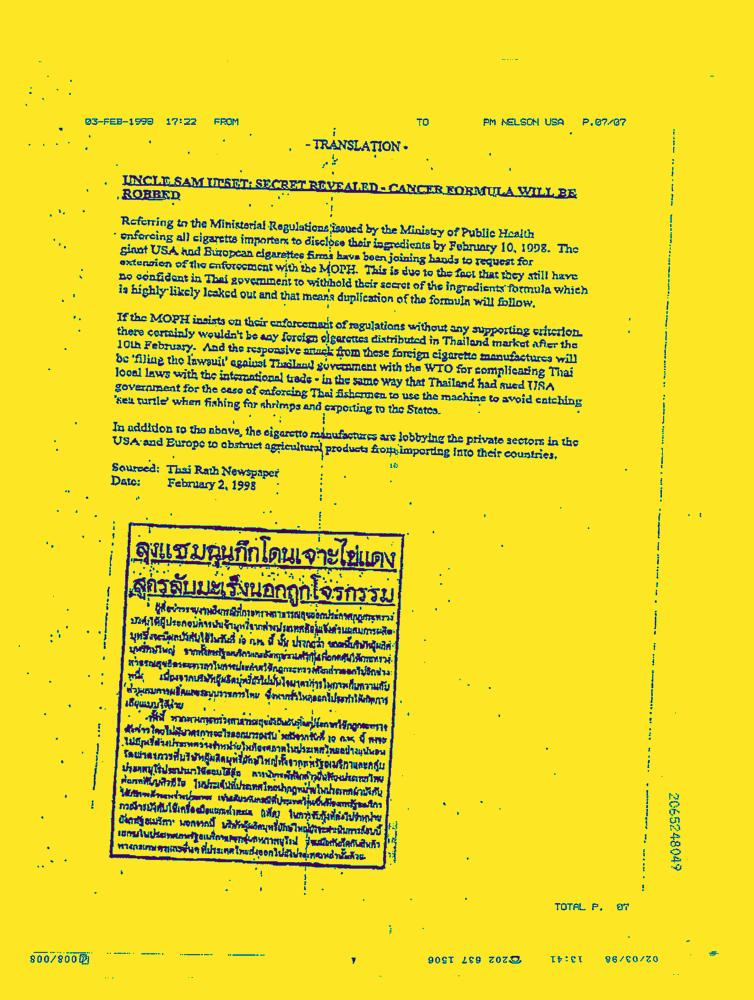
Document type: News-Article